Question: What do the imaging results show?
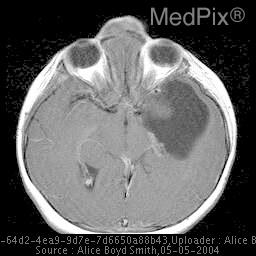
Answer: The imaging shows There is an encephalocele in the frontal region, extending into the nasion.
There is a small fluid collection (syringohydromyelia) in the thoracic spinal cord. Axial and sagittal T1 weighted images post gadolinium enhancement demonstrate an encephalocele in the frontal region, which extends into the nasion. There is a porencephalic cyst of the left temporal lobe..